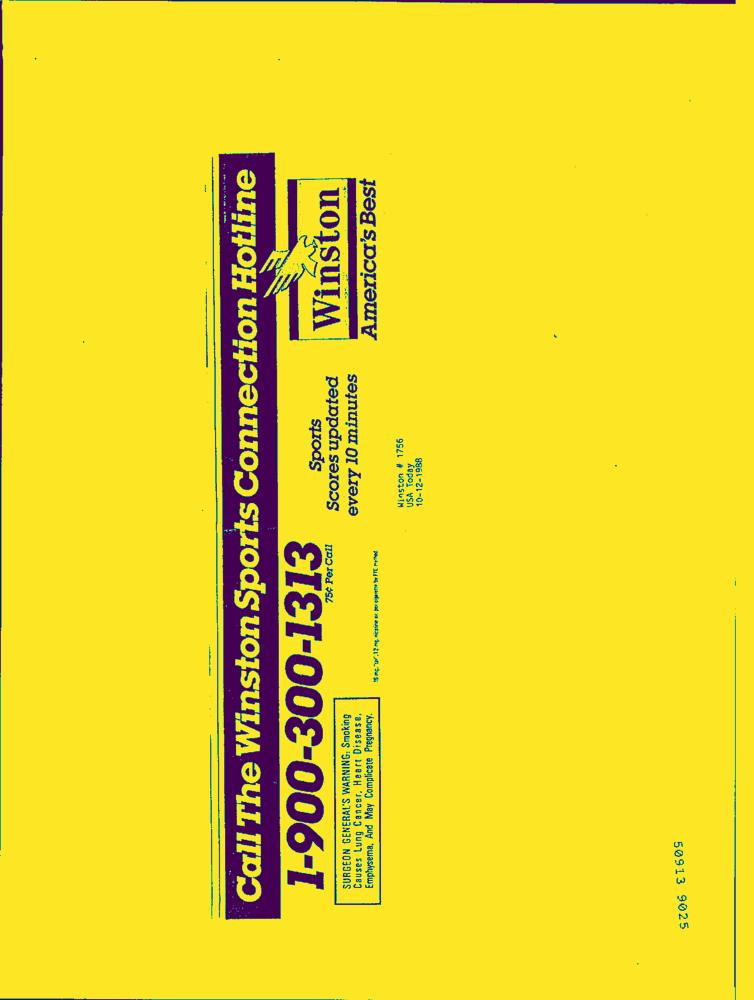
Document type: AD